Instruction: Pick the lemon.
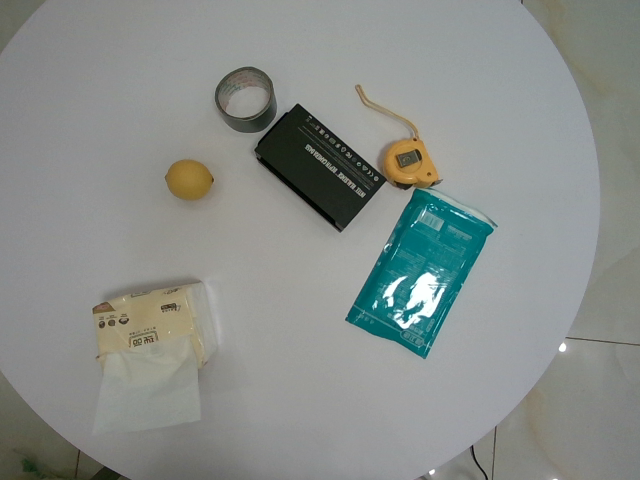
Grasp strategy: vertical